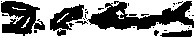
Signature of: daniel pope cook